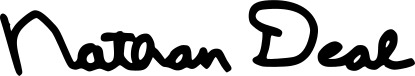
Signature of: nathan deal